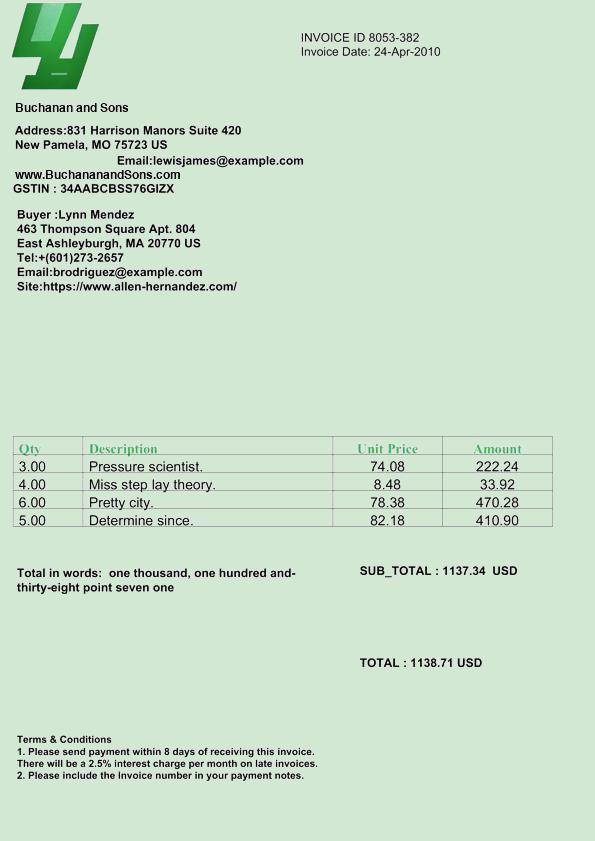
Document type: Invoice